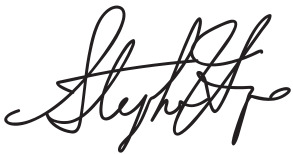
Signature of: stephen harper